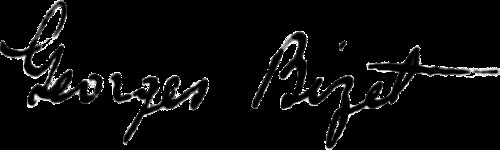
Signature of: georges bizet